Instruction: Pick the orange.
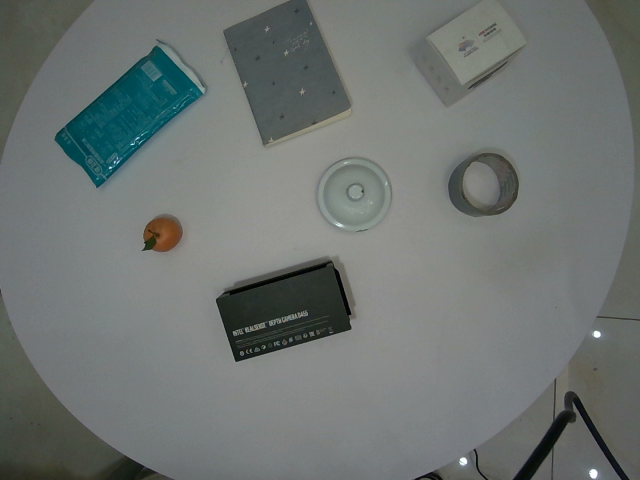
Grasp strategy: vertical